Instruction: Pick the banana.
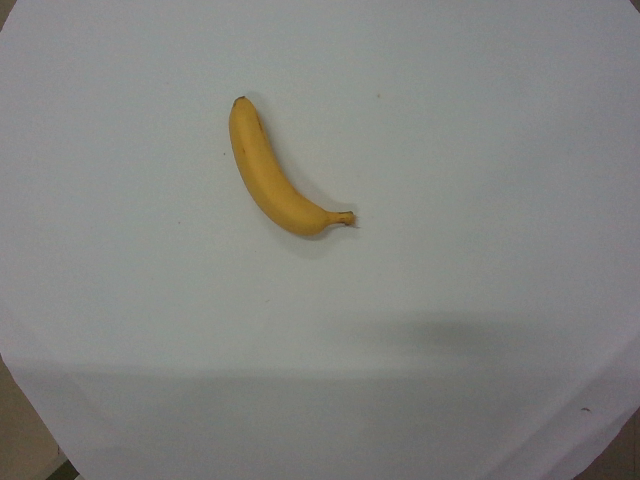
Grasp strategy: vertical